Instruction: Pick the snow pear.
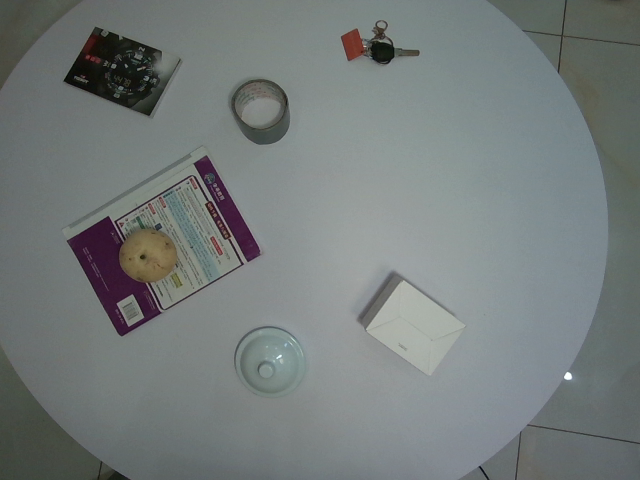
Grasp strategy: vertical